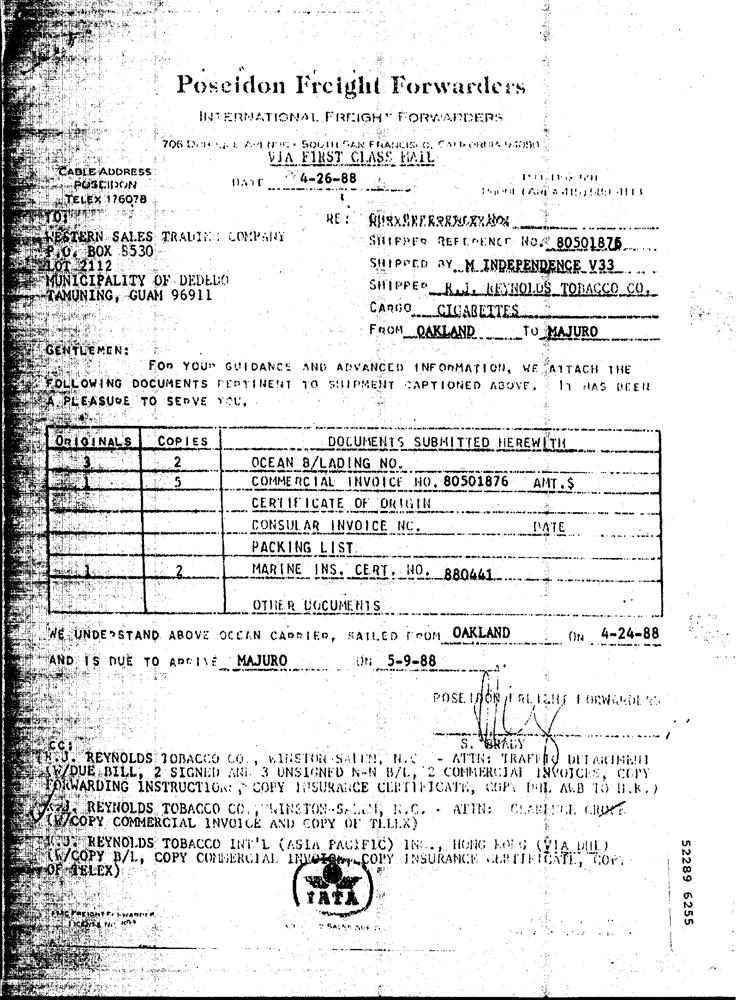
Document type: Invoice